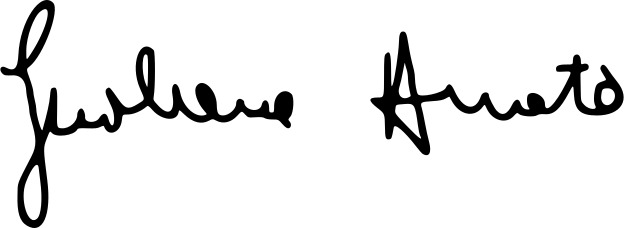
Signature of: giuliano amato